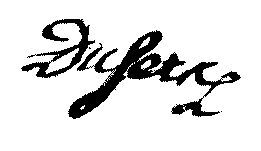
Signature of: charles dusers